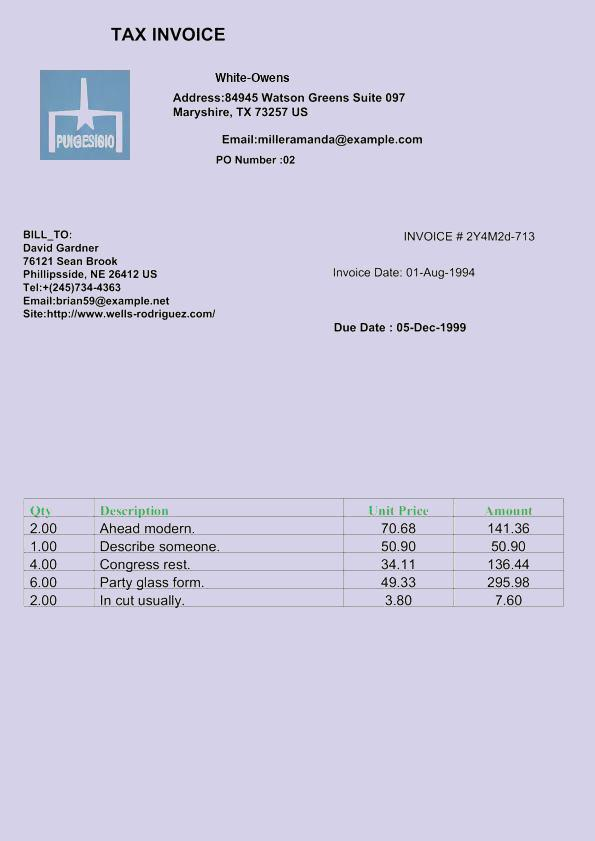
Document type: Invoice